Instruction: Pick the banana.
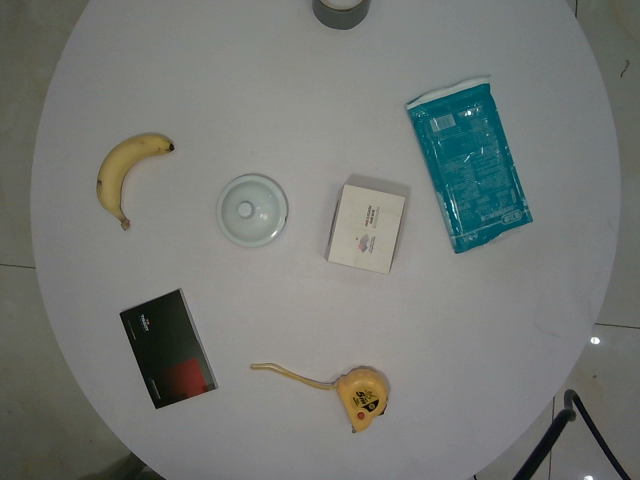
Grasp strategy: vertical